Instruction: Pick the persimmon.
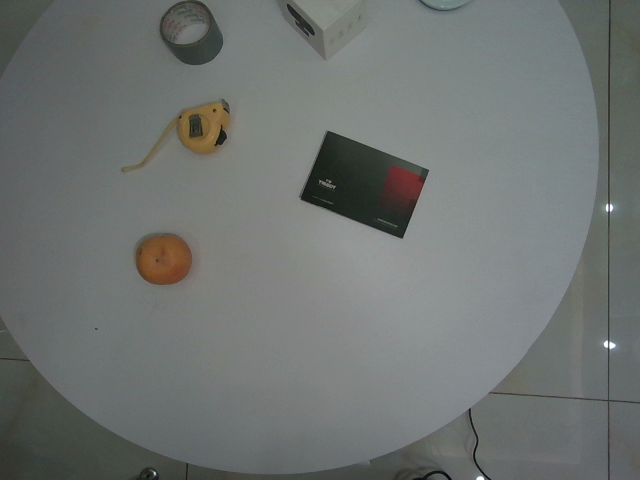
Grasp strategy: vertical